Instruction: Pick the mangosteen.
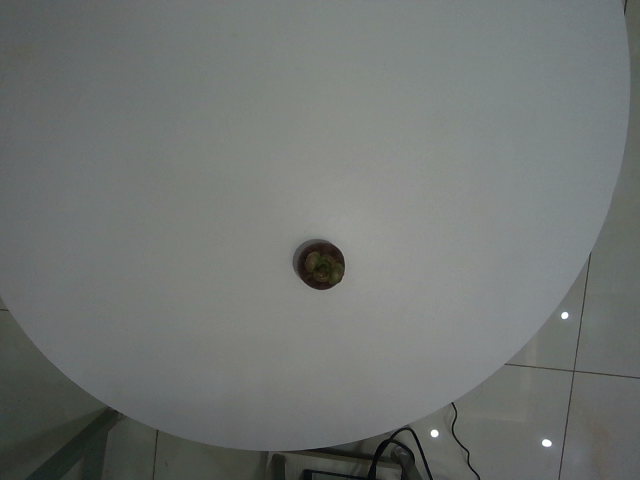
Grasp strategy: vertical